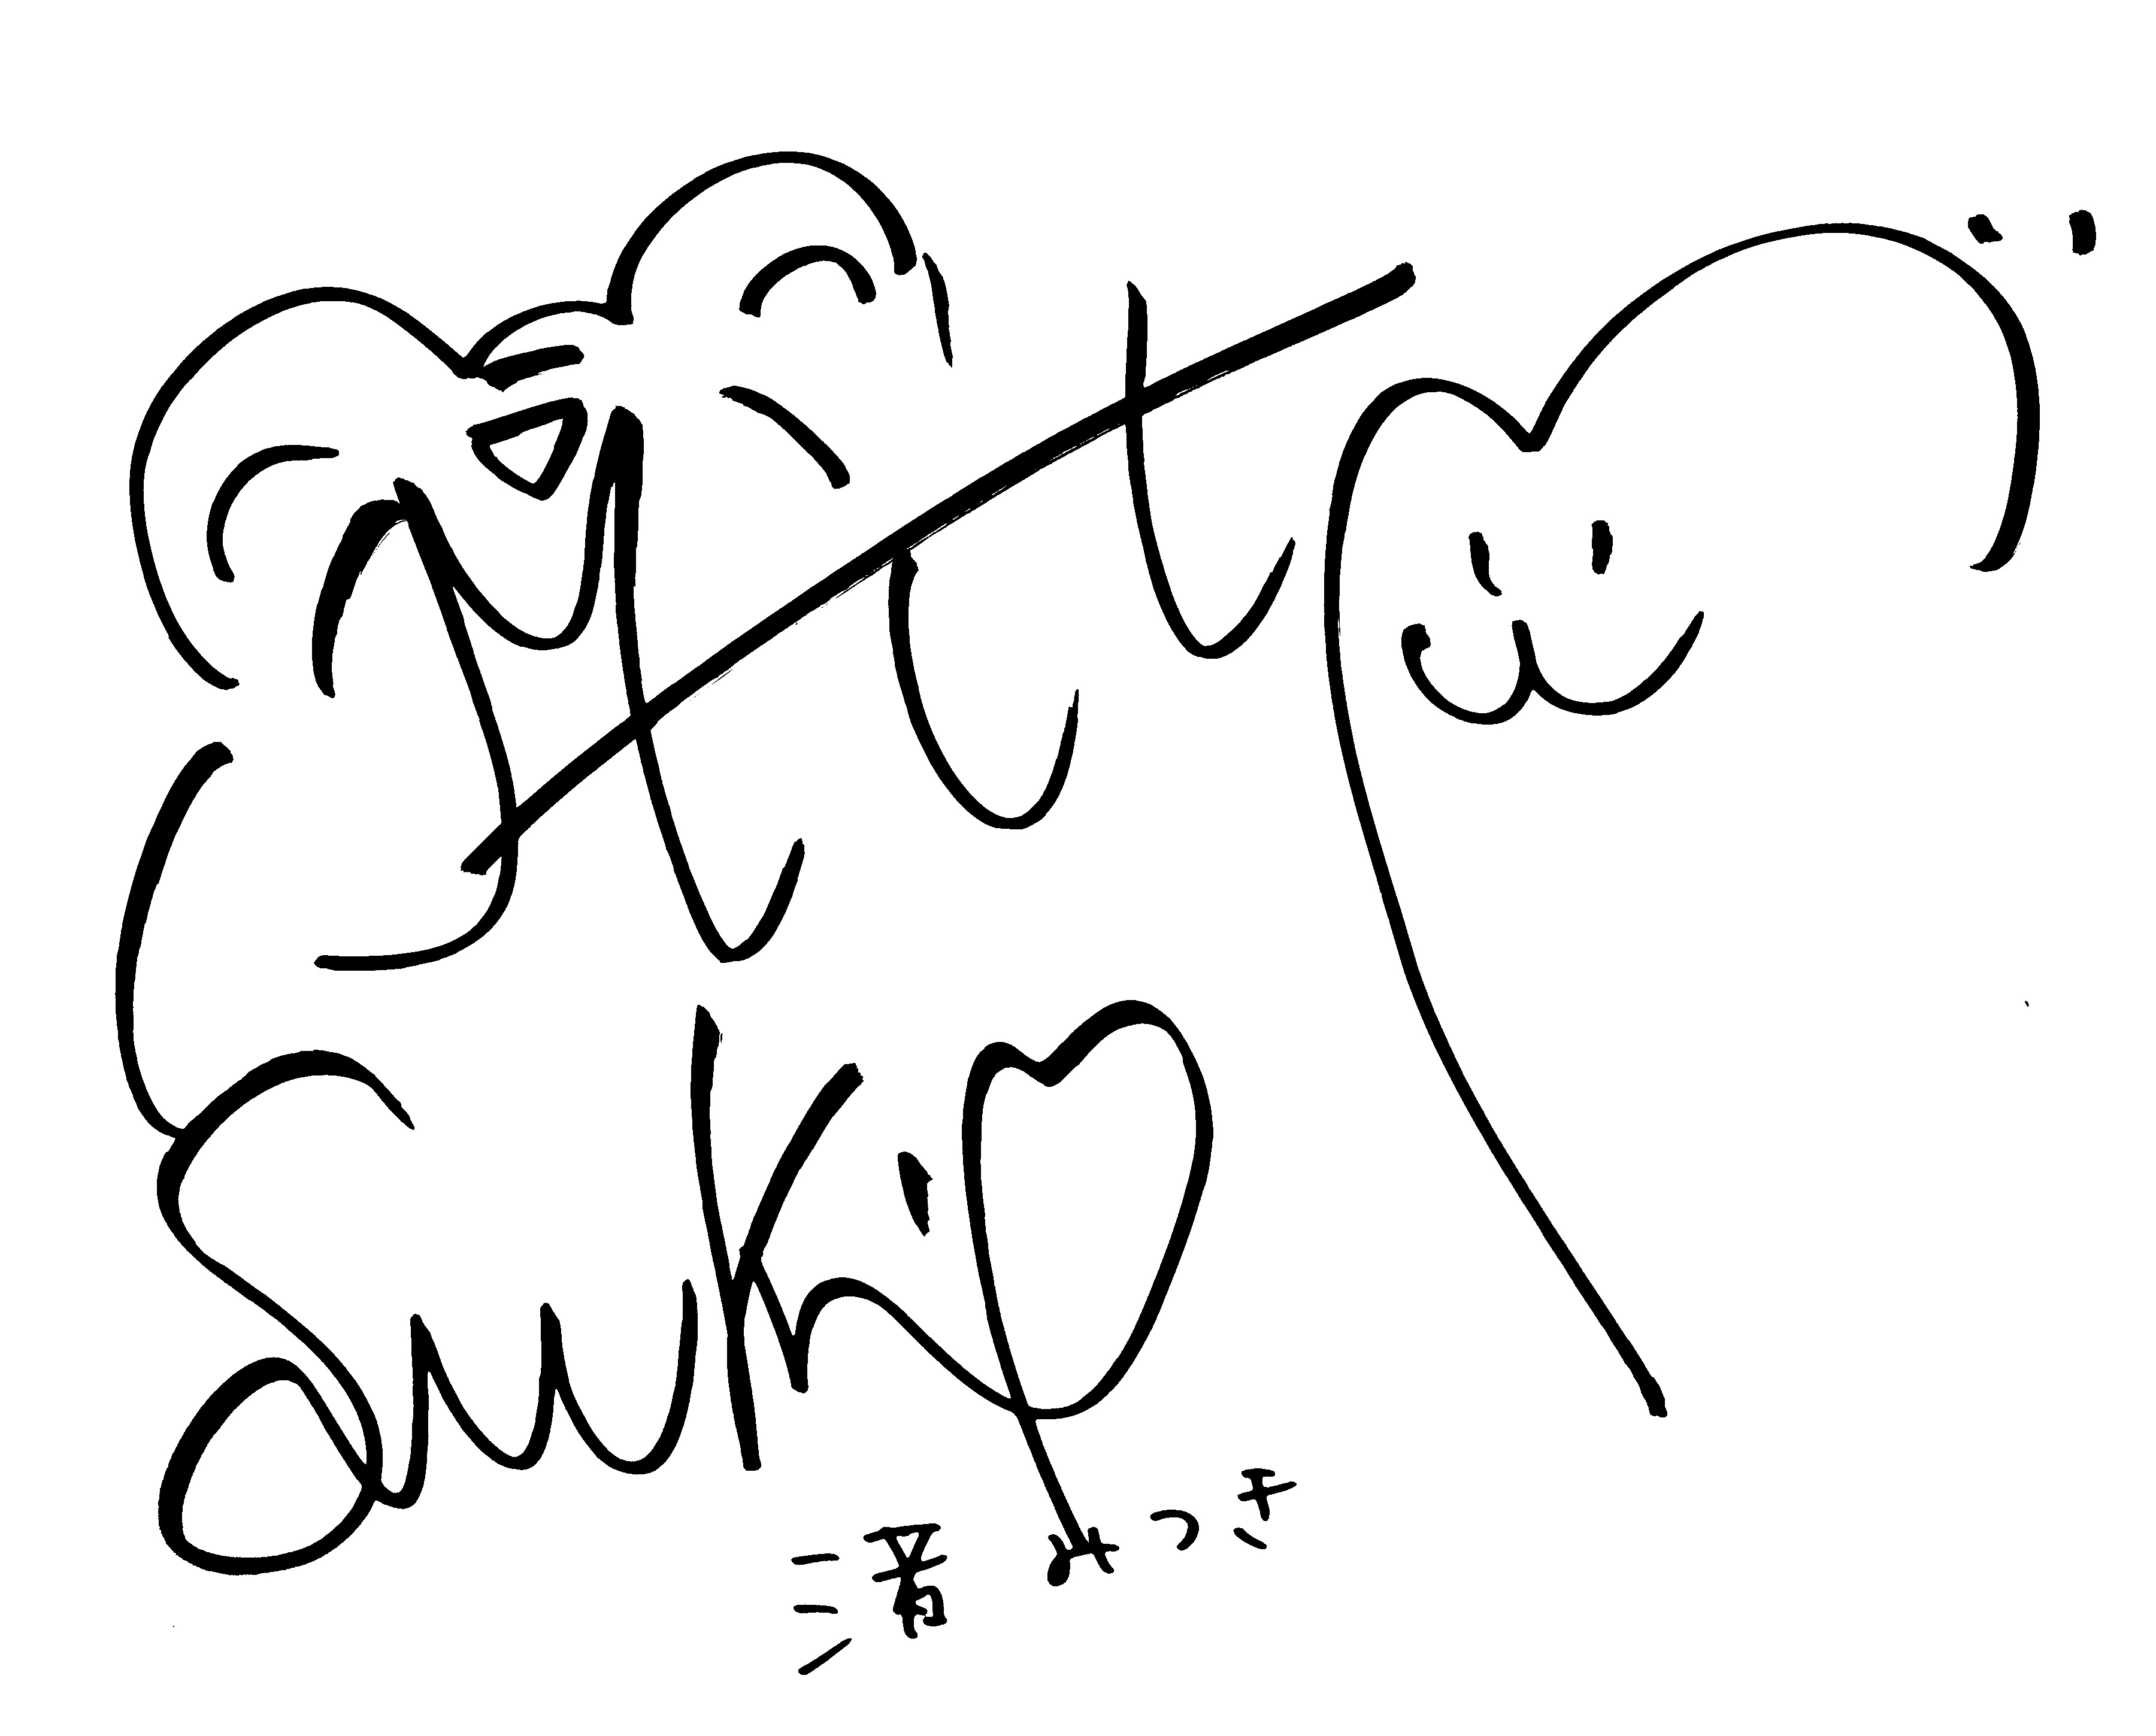
Signature of: mitsuki nagisa